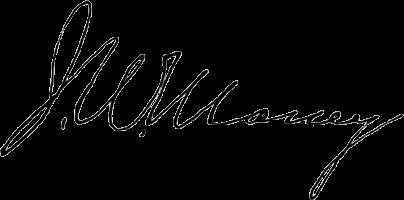
Signature of: james w maney